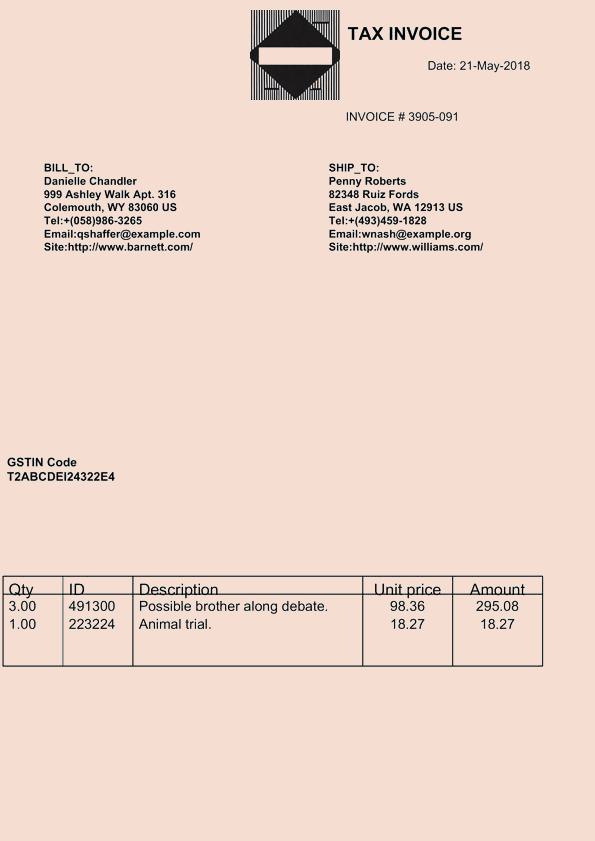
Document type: Invoice